Question: What is the suspected problem?
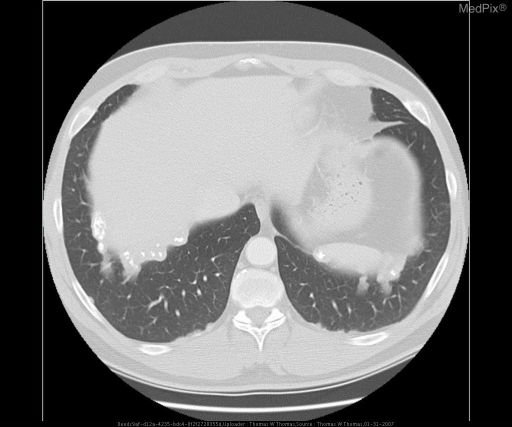
Answer: The findings suggest •  Lung parenchyma - no masses or airspace disease.

•  Bilaterally, numerous calcified pleural plaques along thoracic cage and diaphragmatic surfaces.

•  Small rectangular scattered non-calcified pleural thickenings are also observed.

•  There is no mediastinal, hilar or axillary lymphadenopathy.. Multifocal areas of pleural thickening with calcification along diaphragm.. The patient might have a history of 56 y.o. man presents for follow up after initial evaluation of rib pain from a bicycle tumble.

Denies any pulmonary symptoms.